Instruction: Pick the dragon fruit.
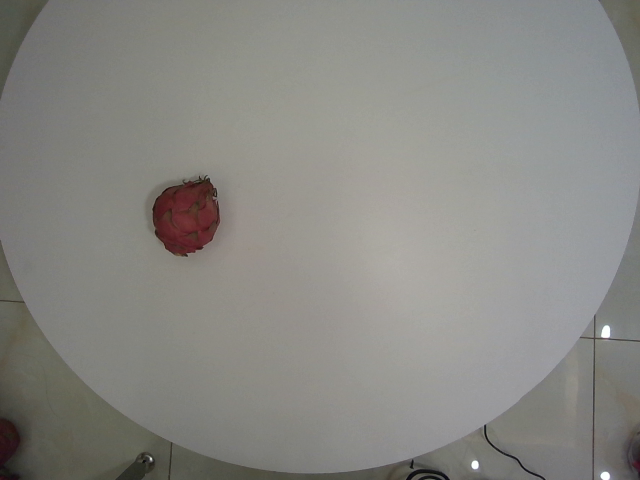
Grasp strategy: vertical